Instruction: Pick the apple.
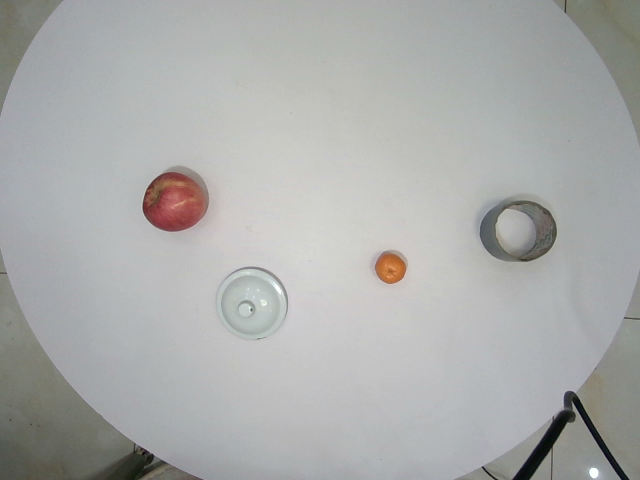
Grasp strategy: vertical